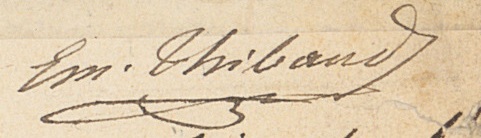
Signature of: émile thibaud